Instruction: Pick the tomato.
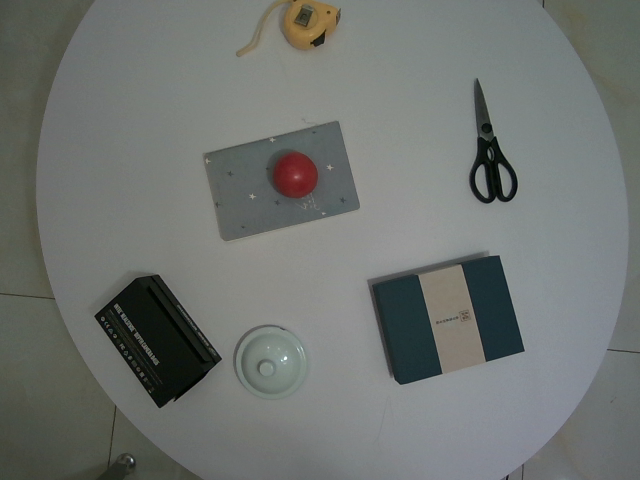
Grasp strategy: vertical